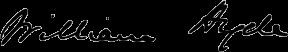
Signature of: william hyde